Question: What type of tax is indicated in the document, personal property or real estate?
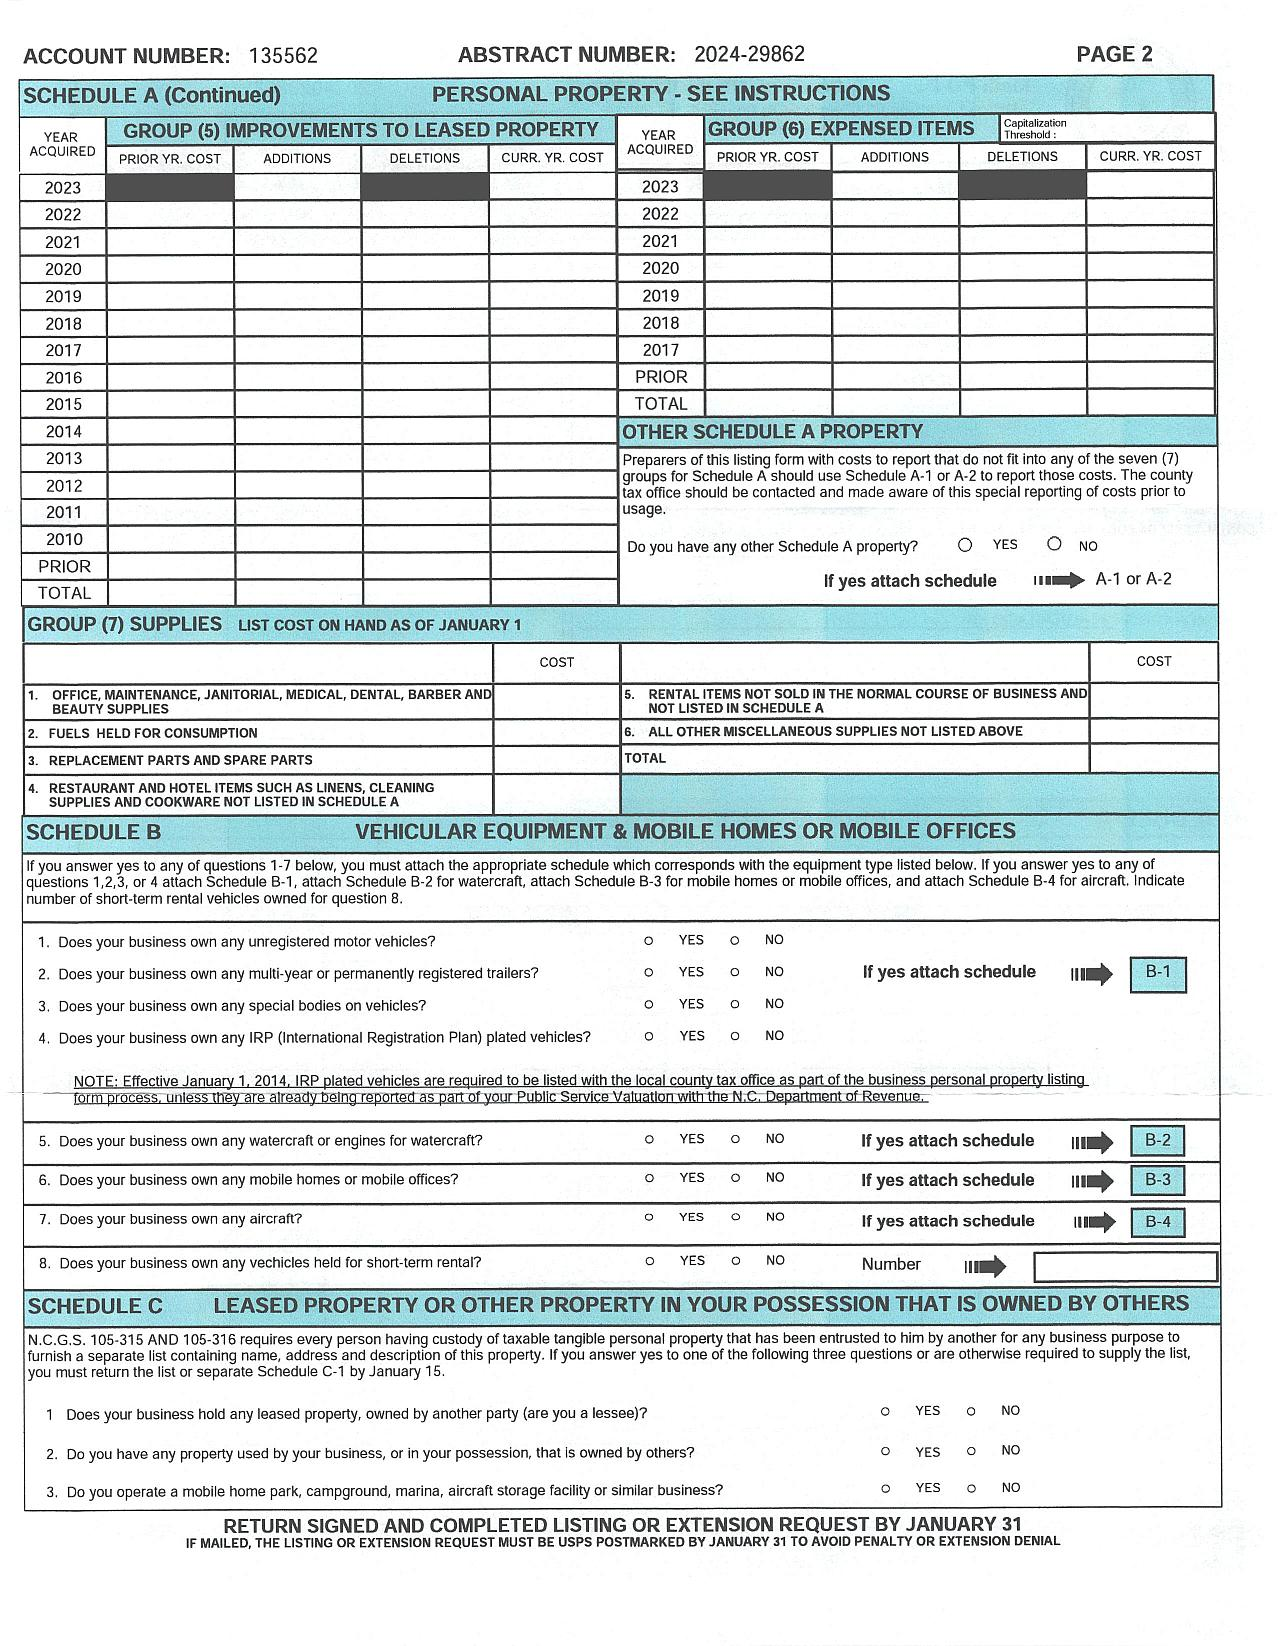
Answer: "PERSONAL PROPERTY"